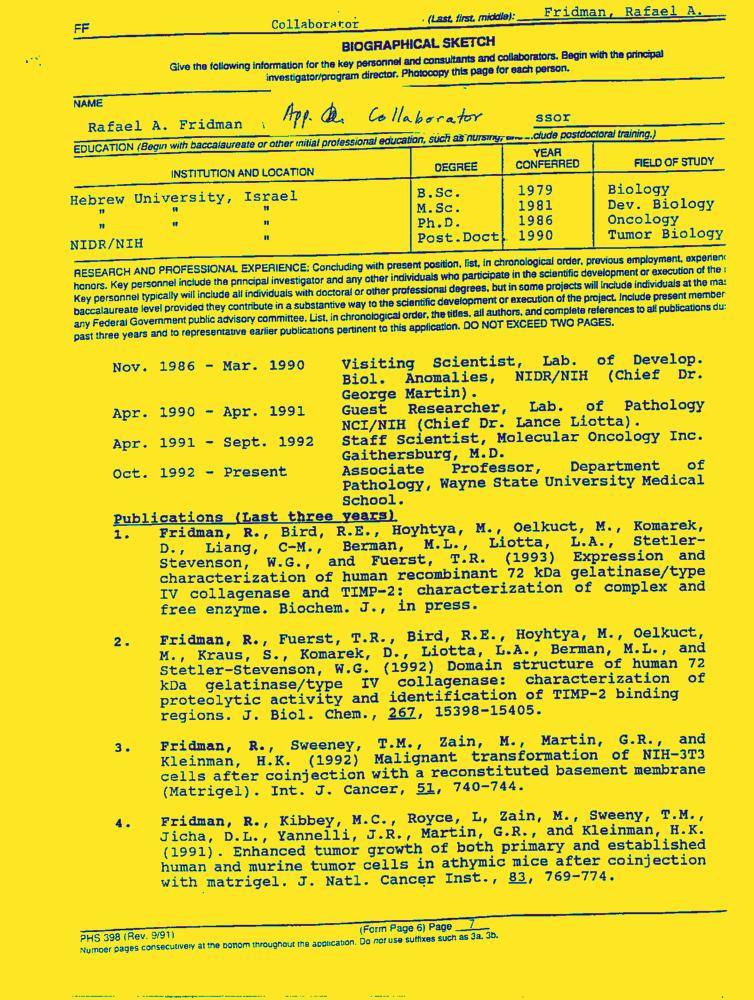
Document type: Resume-Doc